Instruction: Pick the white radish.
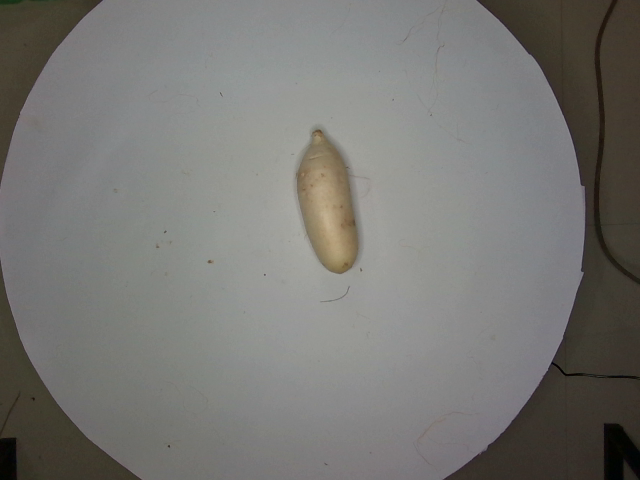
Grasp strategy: vertical